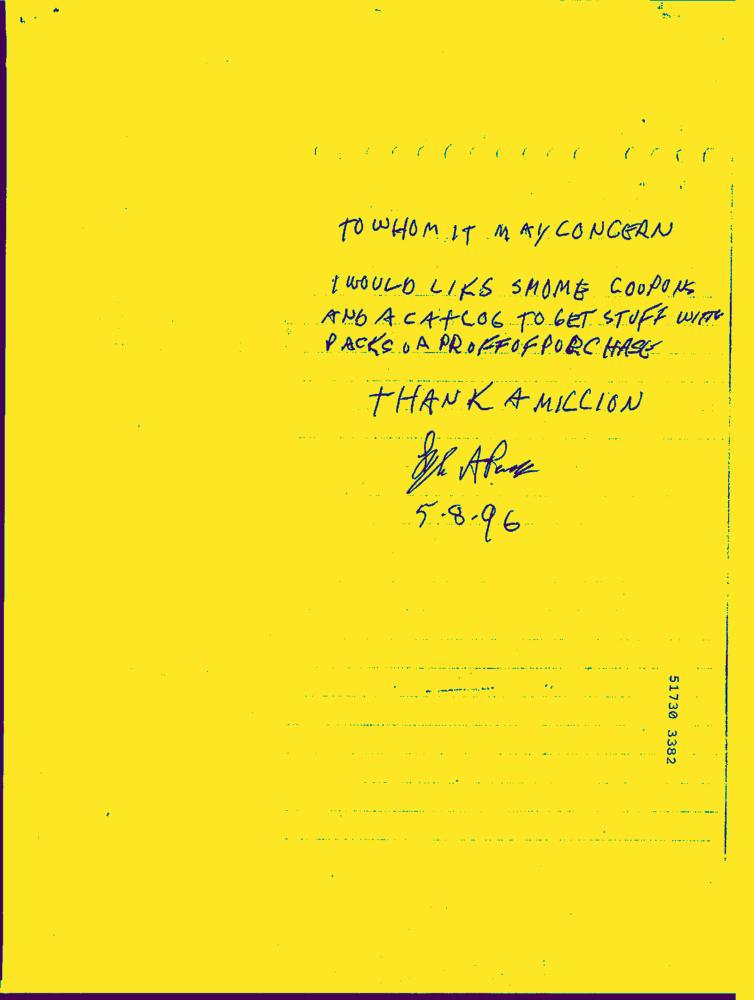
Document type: Hand-Written